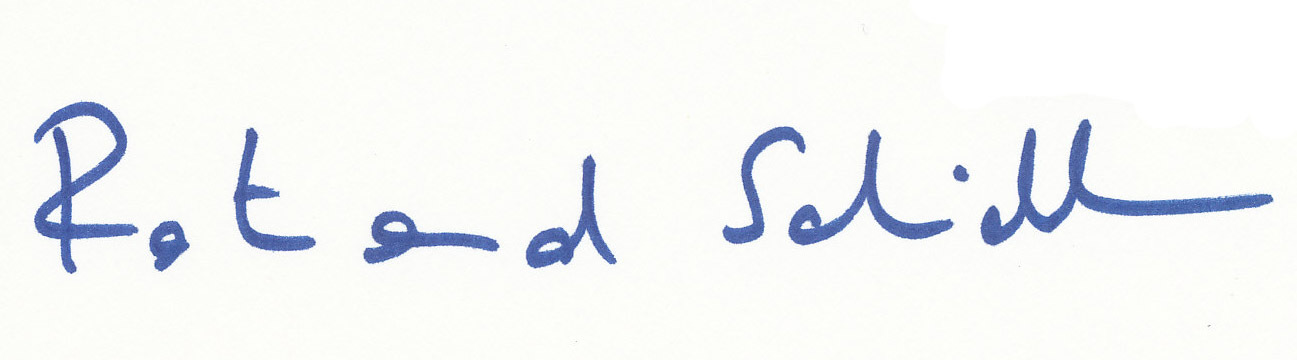
Signature of: rotraud schindler